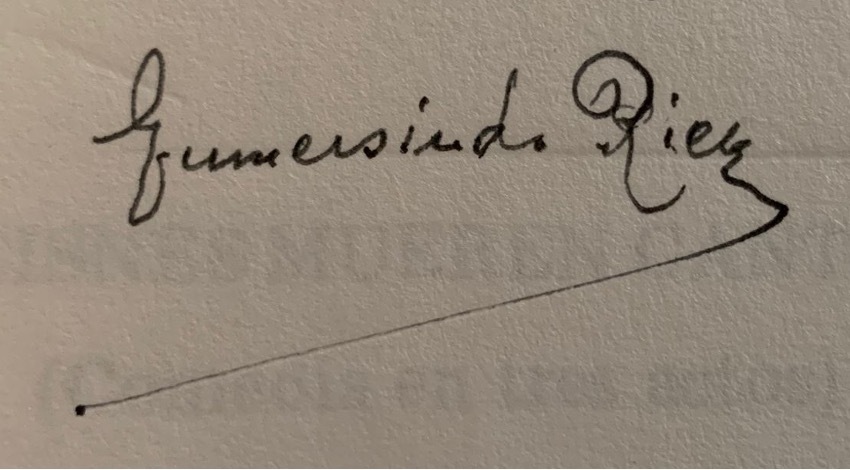
Signature of: gumersind riera sans